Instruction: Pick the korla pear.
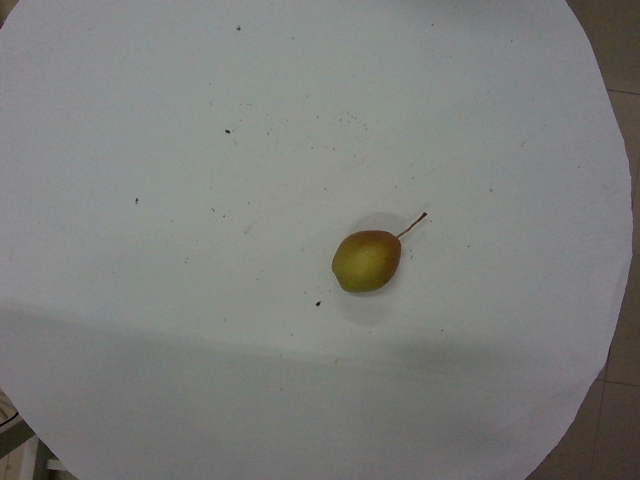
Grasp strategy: vertical